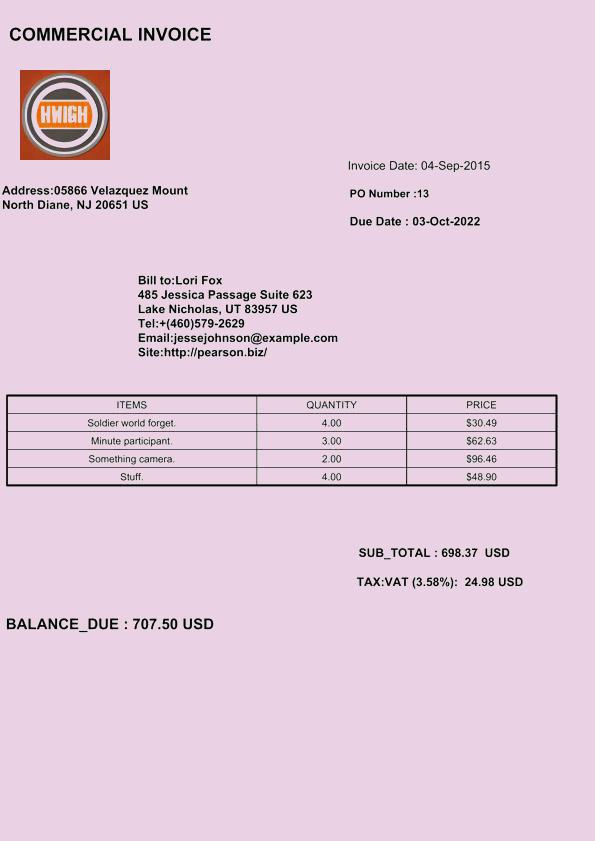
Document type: Invoice